Question: Explain the disease:
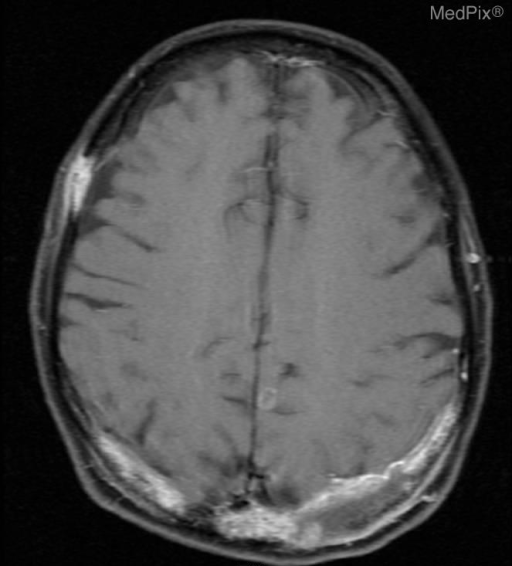
Answer: The disease is discussed as: Metastatic ductal carcinoma